Patient: Female, age 0
A 4-month-old female infant, born prematurely at 30 weeks and weighing 1,550 g, was hospitalized after 4 days of cough and fever. Her past history included a controlled premature birth by cesarean section due to placenta previa. She suffered from a brief period of mechanical ventilation and administration of exogenous surfactant after being born. After admitted, mild bilateral lung coarse rales were found on physical examination. Laboratory tests results showed a white blood cell count of 22.9x109 cells/L containing 58.2% neutrophils and a C-reactive protein concentration of 28 mg/L. Chest radiography exhibited patchy shadows localized to the right lung and lower left lung (Figure 1A). Subsequent computed tomography (CT) detected multiple masses and small nodules across both lungs with mediastinal lymph node involvement (Figure 1B and C). The patient was then started on intravenous ceftriaxone. Bronchoscopy revealed minimal overlying airway secretions and airway patency extending from the upper respiratory tract to the lungs; 3-9 acid-fast bacilli organisms/100 high-power fields were found in bronchoalveolar lavage fluid (BALF) and gastric aspirate by Ziehi-Neelsen staining. Thus, the patient was suspected of harboring pulmonary tuberculosis infection and treated with isoniazid, rifampin, and pyrazinamide. Although both tuberculin skin test and interferon gamma (IFN-gamma) release assays were negative, mycobacterial liquid cultures of bronchoalveolar lavage and gastric aspirate were positive at 118 and 86 hrs of culture, respectively. Isolated mycobacteria were identified (with a confidence level of 84%) as MABC using matrix-assisted laser desorption ionization time-of-flight mass spectrometry (Vitek MS system, bioMerieux, France), supporting a diagnosis of MABC pulmonary disease. Immunologic evaluation results, including serum immunoglobulin levels and flow cytometric lymphocyte phenotyping were as follows: IgG 4.96 g/L (normal range 1.8-8 g/L), IgM 1.00 g/L (normal range 0.2-1 g/L), IgA 0.225 g/L (normal range 0.08-0.8g/L), IgE <5.00 IU/mL (normal range <=15 IU/mL), CD3+ cells 69.4% (normal range 55-82%), CD4+ cells 53.9% (normal range 55-57%), CD8+ cells 14.9% (normal range 11-25%), B cell 23.2% (normal range 11-45%), which were basically normal. However, natural killer (NK) cell level was 3%, which is below normal range 7-40%. In the review after 3 months, NK cell level raised to 10%. Whole exon sequencing (WES) was then performed and detected no pathogenic mutations, ruling out genetic disorders such as cystic fibrosis and primary immunodeficiency disease as factors contributing to exacerbation of MABC pulmonary disease in our patient. The subject family has no other case of MABC infection or immune-compromised individuals. According to expert consensus regarding diagnosis and treatment of NTM diseases, the therapy was modified to include oral clarithromycin (7.5 mg/kg, q12 h), linezolid (10 mg/kg, q8 h), and intravenous imipenem (15 mg/kg, q6 h). Due to the possibility of other mycobacterial infections, rifampicin (15 mg/kg/day) and ethambutol (15 mg/kg/day) were also administered. Subsequently, the patient's temperature returned to normal after 1 week and her cough gradually reduced, prompting cessation of intravenous imipenem administration. She was discharged after 25 days of hospitalization.
After an additional 3 months of outpatient therapy, her chest CT remained unchanged and the patient exhibited recurrence of fever with wheezing. The white blood cell count was 17.6x109 cells/L, of which 47.4% were neutrophils, with a C-reactive protein concentration of 30 mg/L. Bronchoscopy revealed an excrescent obstruction of the sub-branch of the right lower bronchi. Acid-fast staining microscopy and mycobacterial cultures of BALF and gastric aspirate were negative. The isolates that had been preserved during the first hospital stay were sent to the National Tuberculosis Clinical Laboratory of Beijing Chest Hospital for drug susceptibility testing (DST) and further strain identification. DST was carried out according to Clinical and Laboratory Standards Institute (CLSI) guidelines. Final tested drug concentrations were as follows: clarithromycin 0.0625-32 mug/mL, amikacin 0.5-256 mug/mL, moxifloxacin 0.0625-32 mug/mL, cefoxitin 0.5-256 mug/mL, linezolid 0.25-128 mug/mL, imipenem 0.25-128 mug/mL, meropenem 0.25-128 mug/mL, and doxycycline 0.0625-32 mug/mL.
The minimum inhibitory concentration (MIC) of each drug was determined using the CLSI-recommended broth microdilution method performed in 96-well plates. DST demonstrated that isolates were susceptible to clarithromycin (MIC 0.25-0.5 mug/mL), amikacin (MIC 1-2 mug/mL), moxifloxacin (MIC 1 mug/mL), cefoxitin (MIC 4-8 mug/mL), and linezolid (MIC 1 mug/mL), with intermediate susceptibility to imipenem (MIC 8 mug/mL) and resistance to meropenem (MIC 64 mug/mL) and doxycycline (MIC >32 mug/mL). The isolates had no inducible resistance to clarithromycin, as they were susceptible to clarithromycin at both days 3 and 14.
DNA sequence analysis of the ribosomal gene internal transcribed spacer (ITS) and rpoB, and hsp65 genes was performed to identify the subspecies of causative agent. Bacterial DNA extracted using the boiling method was used as a template for PCR. PCR primer pairs were as follows: 5'-AAGTCGTAACAAGGTARCCG-3' and 5'-TCGCCAAGGCATCCACC-3' for the ribosomal gene ITS region, 5'-GGCAAGGTCACCCCGAAGGG-3' and 5'-AGCGGCTGCTGGGTGATCATC-3' for rpoB, and 5'-ATCGCCAAGGAGATCGAGCT-3' and 5'-AAGGTG-CCGCGGATCTTGTT-3' for hsp65. PCR products were purified and sequenced by TsingKe Biotech Corp. (Beijing, China). Species identification was accomplished using BLAST searching that ultimately identified patient isolates as M. abscessus subsp. massiliense (with sequence identity of 99%).
After consultation with physicians specializing in NTM disease from Beijing Chest Hospital, we treated the patient with intravenous cefoxitin (40 mg/kg q8 h), oral azithromycin (10 mg/kg/d), and moxifloxacin (10 mg/kg/d). After 3 months of treatment using this regimen, chest radiography revealed improvement, with white blood cell count (8.65x109 cells/L) and C-reactive protein concentration (<8 mg/L) both returning to normal ranges (4-10x109 cells/L and 0-8 mg/L, respectively). Cefoxitin was discontinued after 4 months of use.
Monitoring for adverse drug events was performed monthly. No obvious adverse drug reactions were observed. Blood platelet counts ranged from 152x109 cells/L to 298x109 cells/L (normal range 100-400x109 cells/L). Ranges of aspartate aminotransferase were 12-38 U/L (normal range 5-40 U/L), of alanine aminotransferase were 8-26 U/L (normal range 5-40 U/L), of serum total bile acid were 5-8 micromol/L (normal range 0-10 micromol/L), of urea were 1.8-5.2 mmol/L (normal range 1.7-7.1 mmol/L), and of creatinine were 32.1-52.2 micromol/L (normal range 30-80 micromol/L). The ECG (electrocardiogram) was normal. After 12 months of antibiotic therapy, bronchoscopy revealed no excrescent obstruction or airway patency. Chest CT showed that most lung lesions had been absorbed, with strip shadows visible in both lungs (Figure 2A and B). Moxifloxacin was discontinued; however, based upon the recommendation of NTM disease specialists, the patient continued to receive oral azithromycin and cefprozil for 4 months, with cessation of all treatment after 16 months of antibiotic therapy. Upon examination at 3 and 6 months after completion of therapy, the patient was in good clinical condition. The recent laboratory tests results showed a white blood cell count of 8.2x109 cells/L containing 49.6% neutrophils and a C-reactive protein concentration <8 mg/L. The patient will continue to receive regular follow-up by mycobacterial disease physicians.
Keywords: azithromycin, drug resistance, nontuberculous mycobacteria, pulmonary, treatment outcome
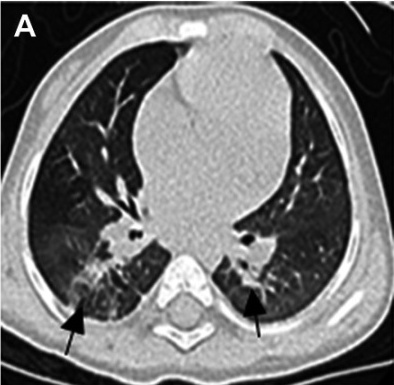
Image caption: Chest HRCT scan after 12 months of antibiotic therapy. (A and B) Most of the lung lesions are absorbed, but there were still some strip shadows in both lungs (arrows). . Abbreviation: HRCT, high-resolution computed tomography.